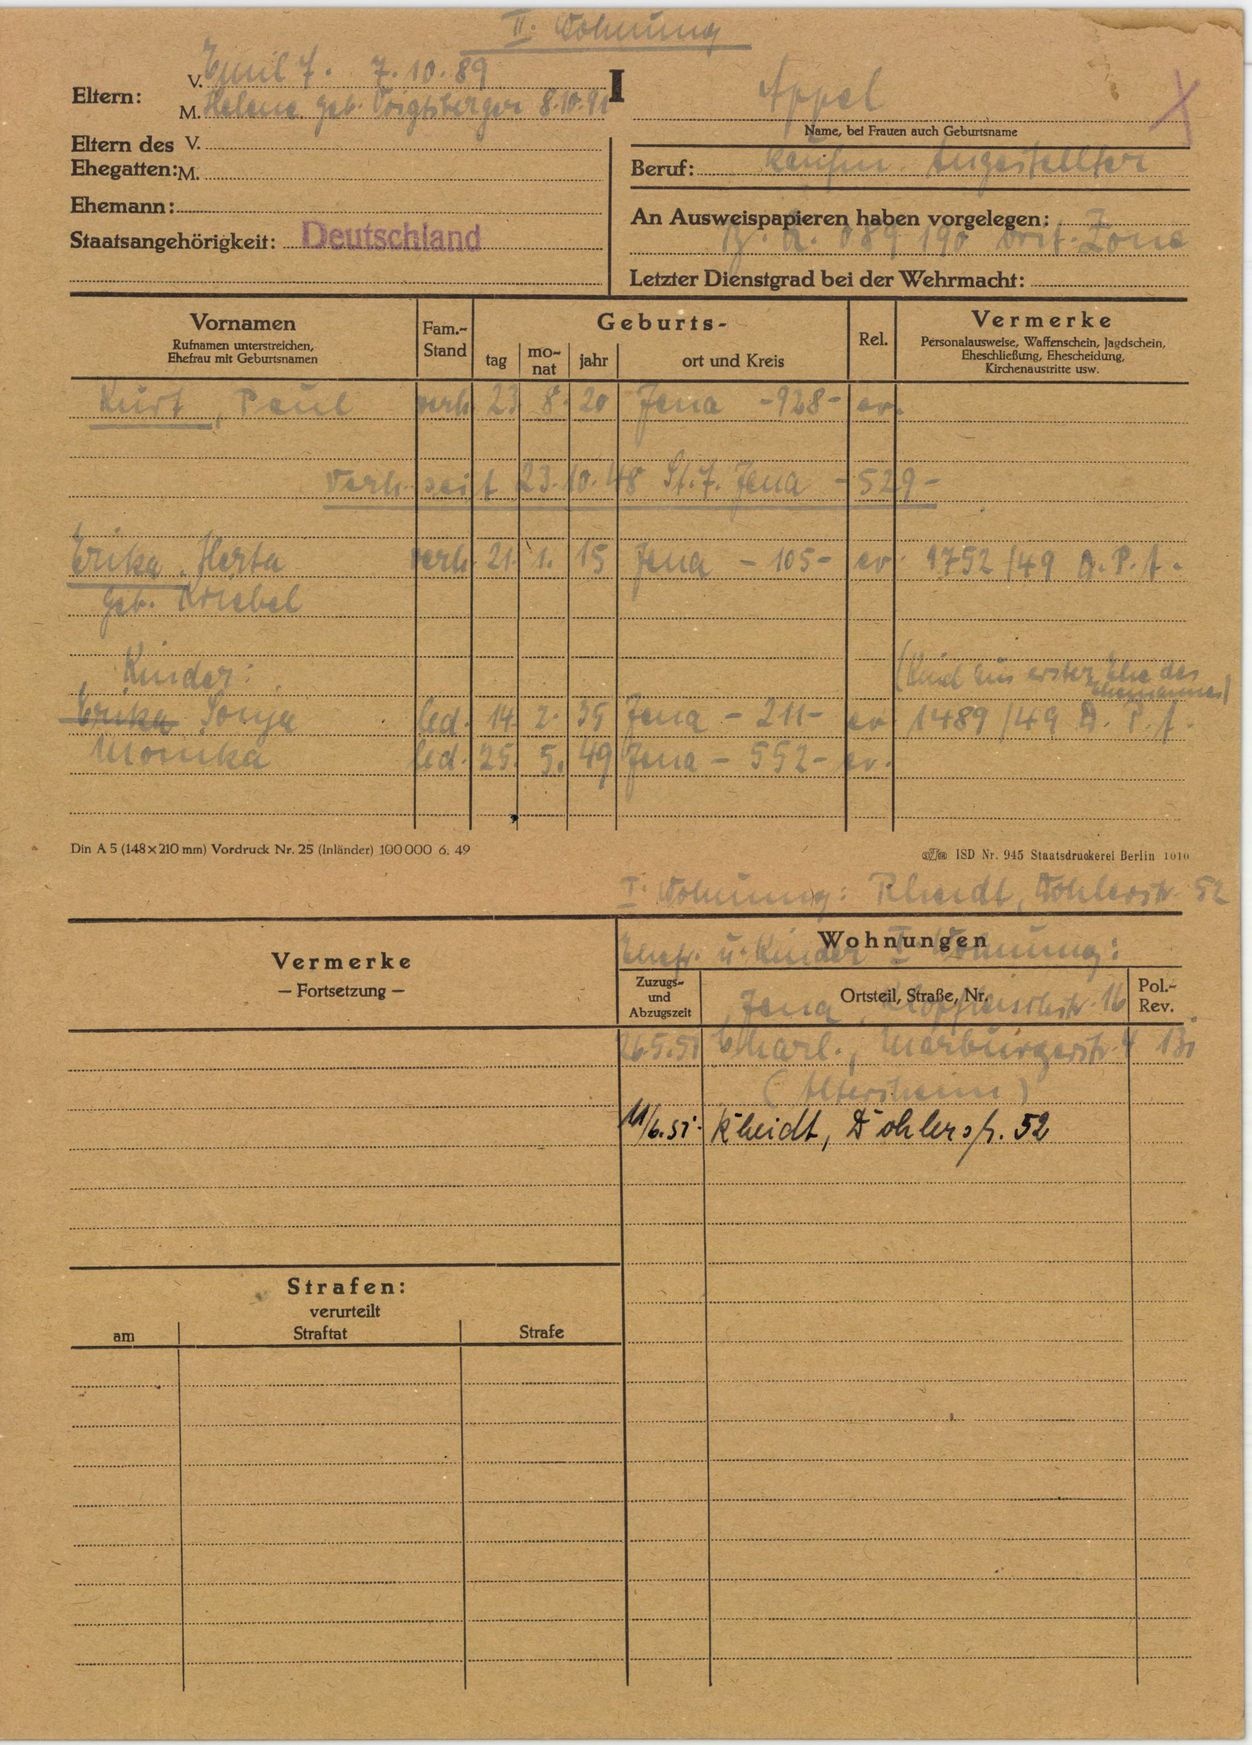
Appel